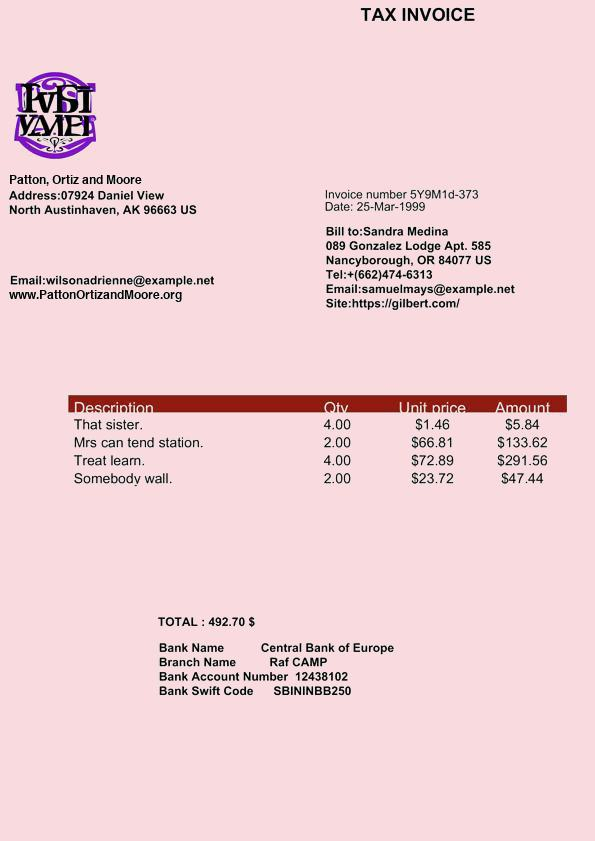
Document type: Invoice